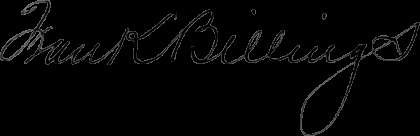
Signature of: frank billings